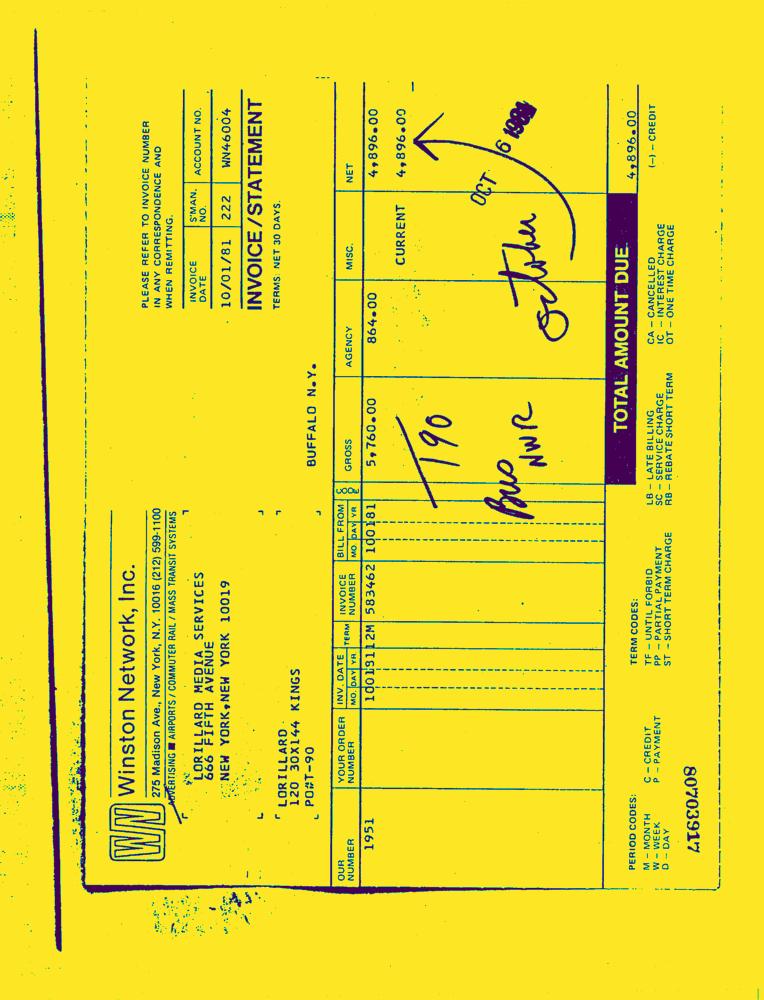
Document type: Invoice-Doc